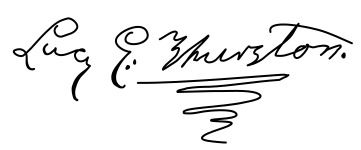
Signature of: lucy goodale thurston